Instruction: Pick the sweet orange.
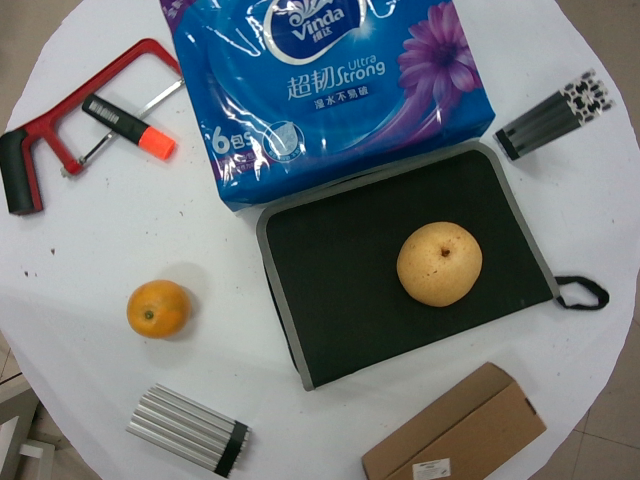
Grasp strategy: vertical